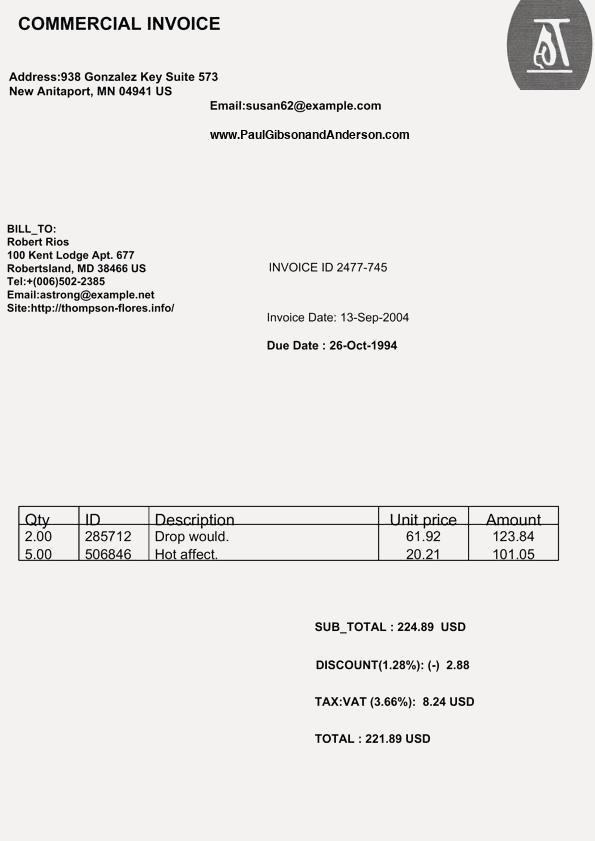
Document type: Invoice